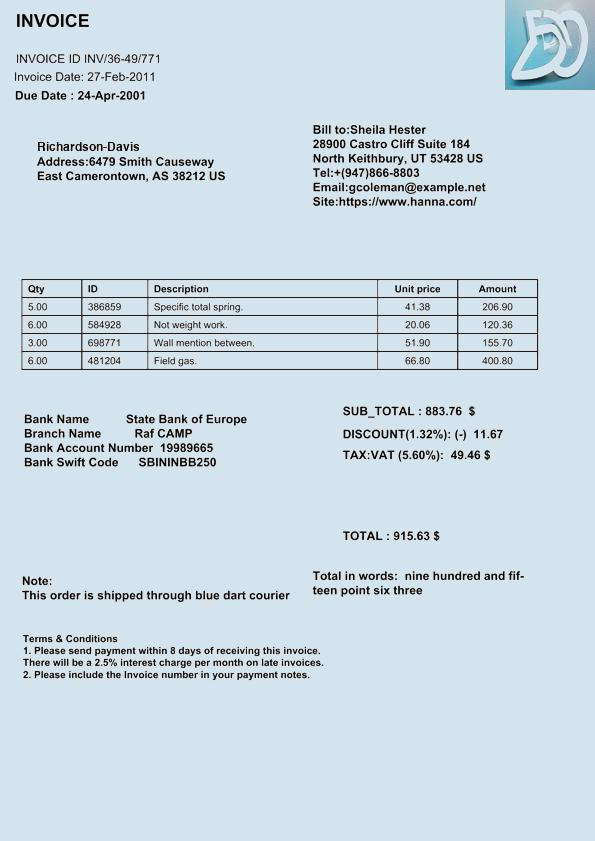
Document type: Invoice